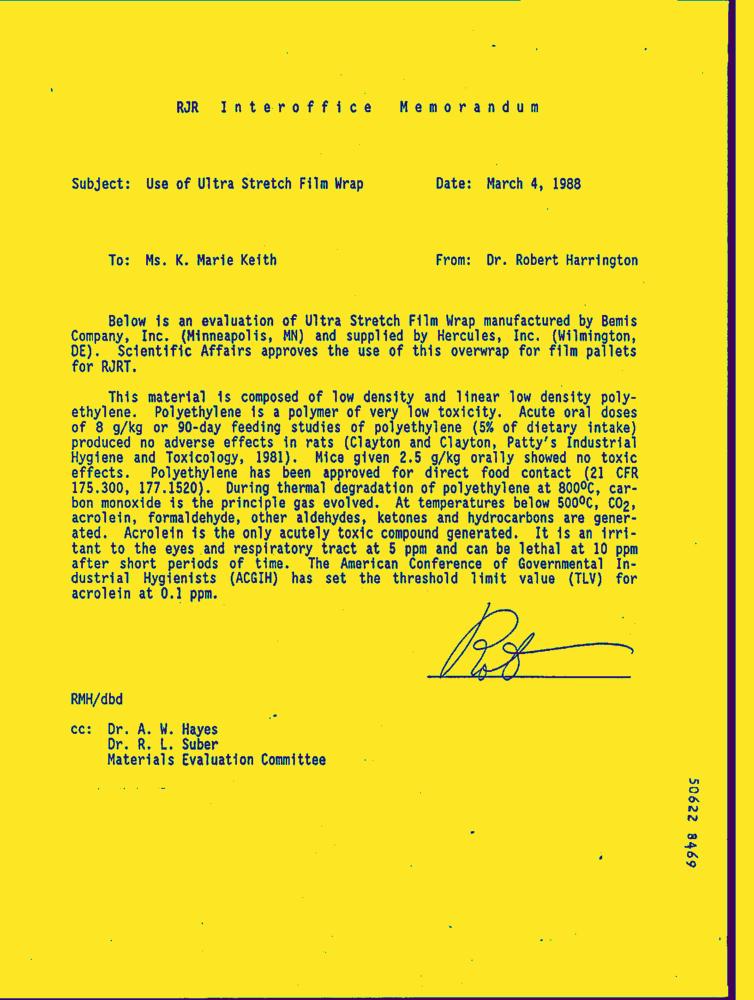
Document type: Letter-Doc